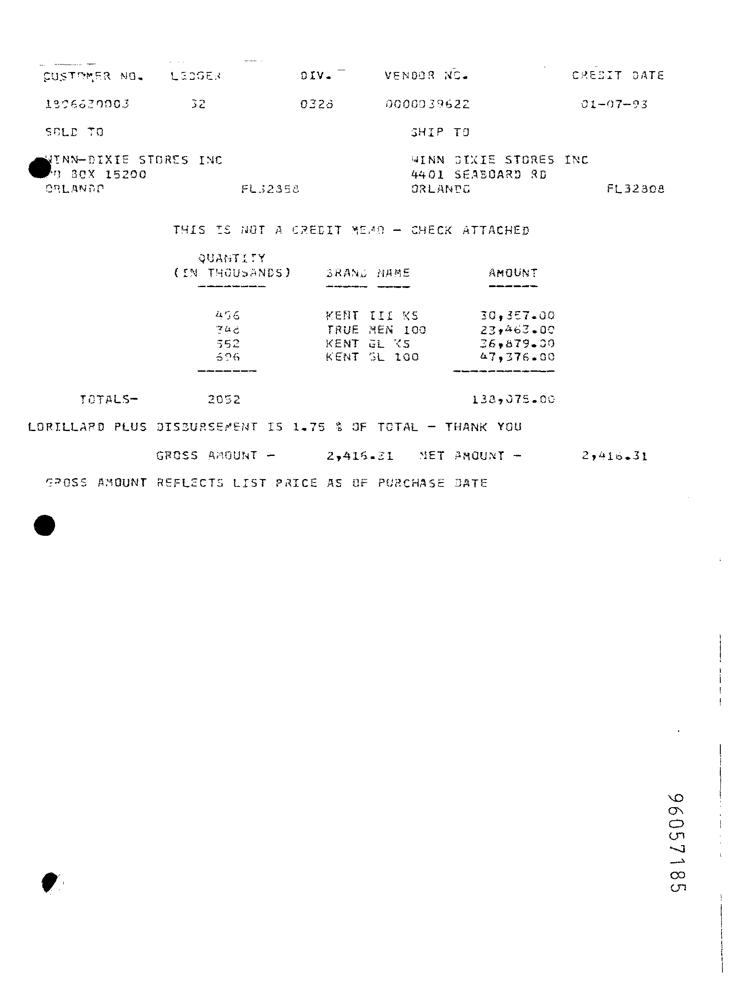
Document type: Invoice